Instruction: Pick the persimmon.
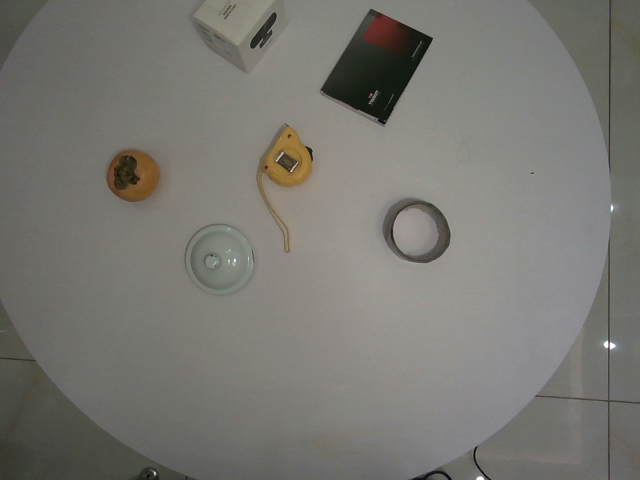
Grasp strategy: vertical